Question: What is the assessed value of the property as noted in the document?
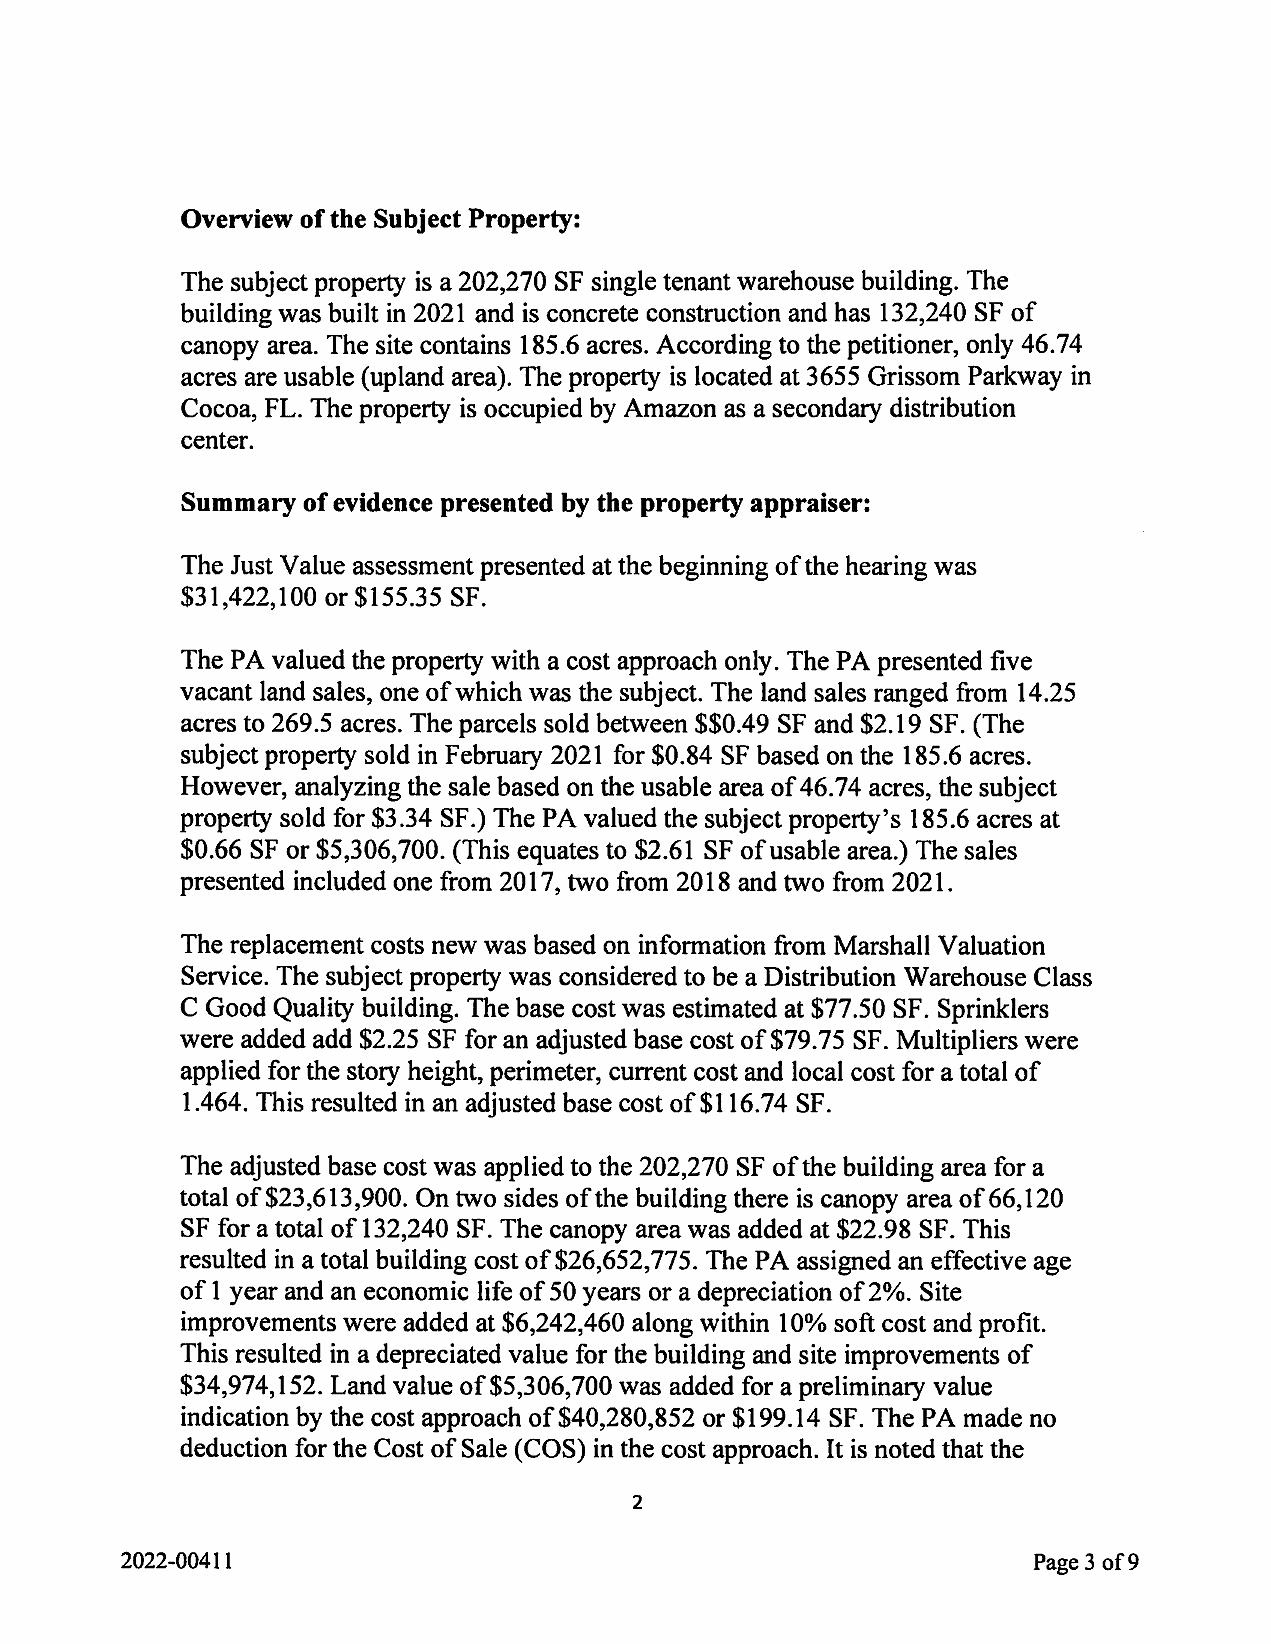
Answer: "$40,280,852 or $199.14 SF"